Question: How is the property described in the document?
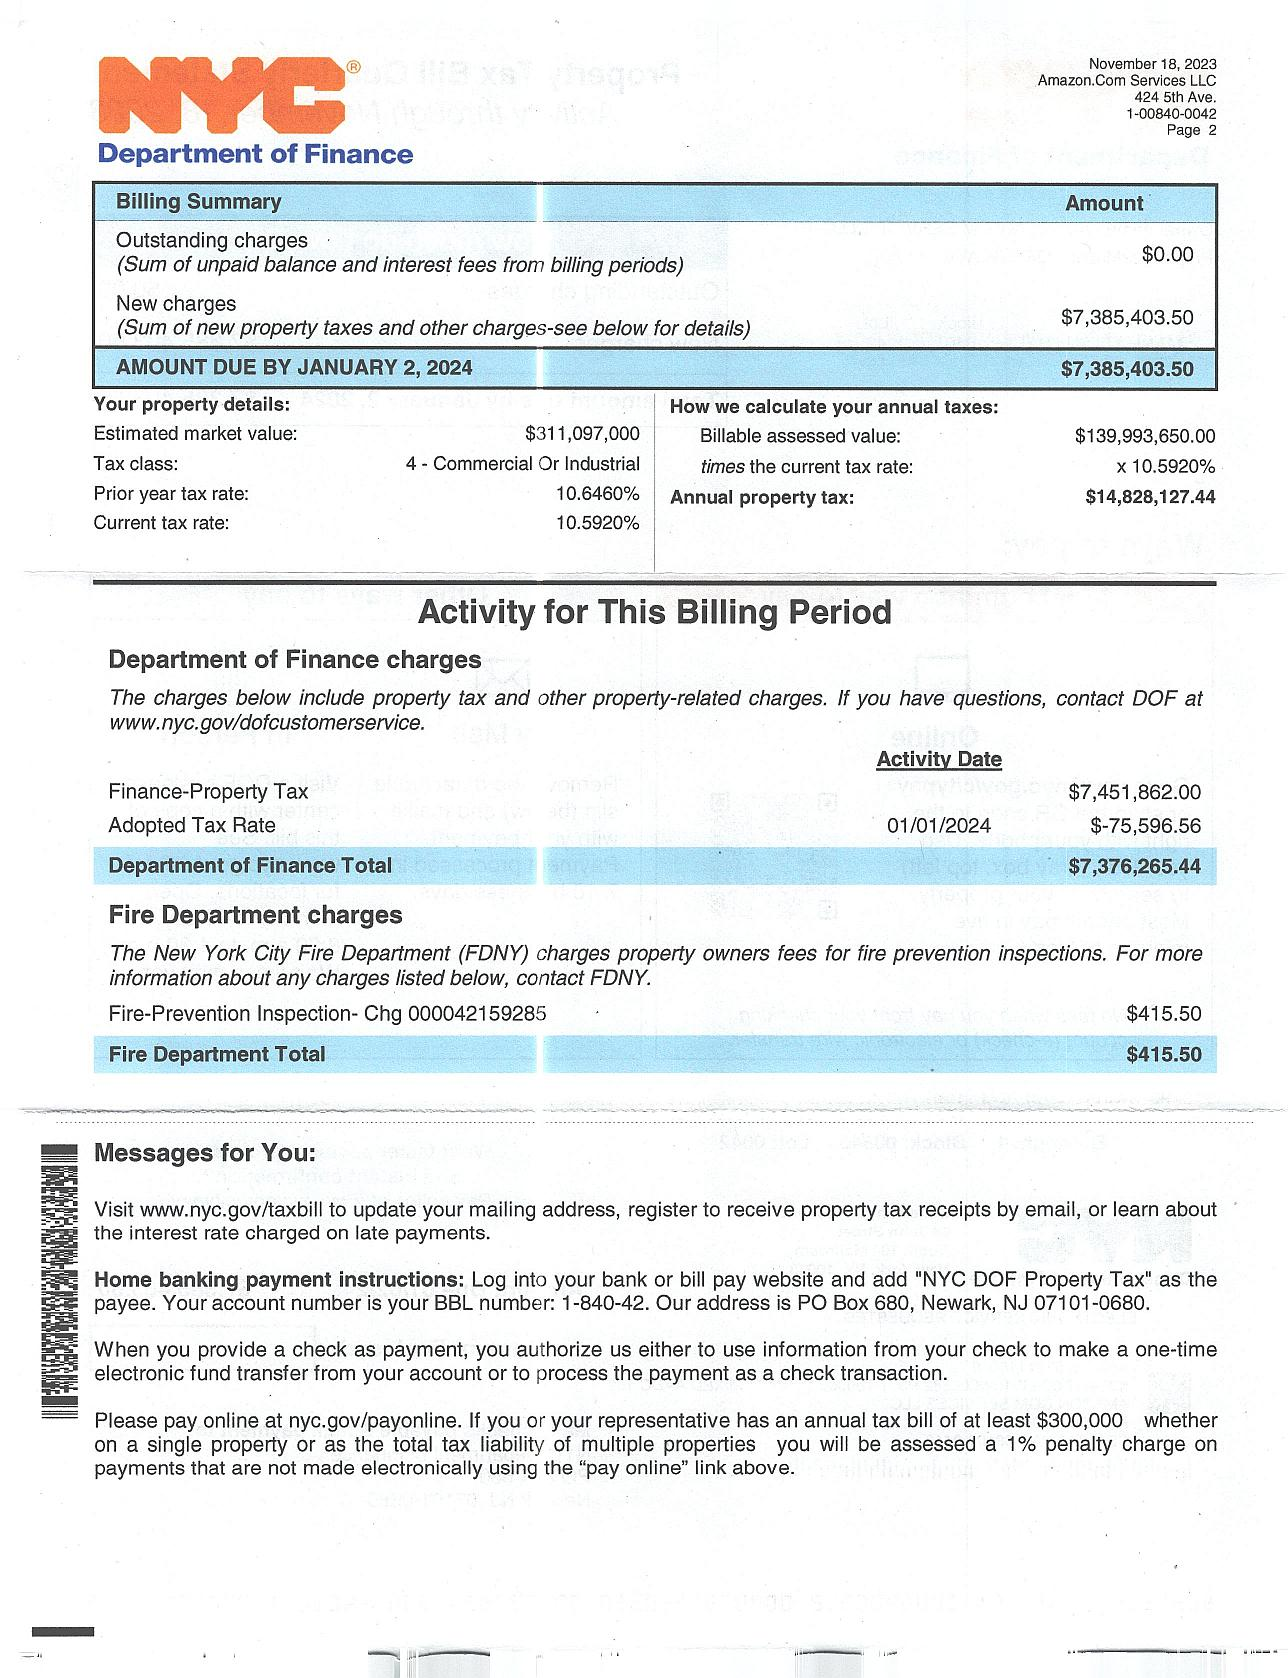
Answer: "4 - Commercial Or Industrial"